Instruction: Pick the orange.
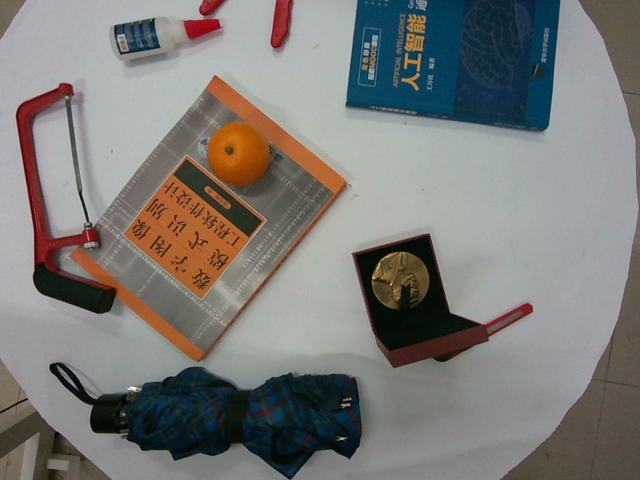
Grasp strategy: vertical